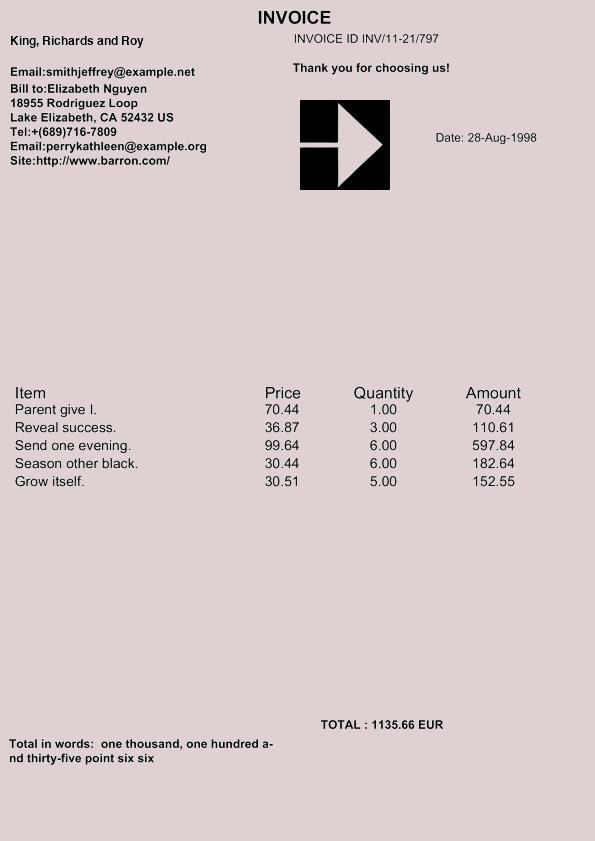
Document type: Invoice